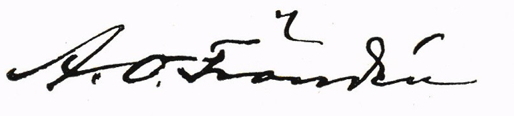
Signature of: anders frändén